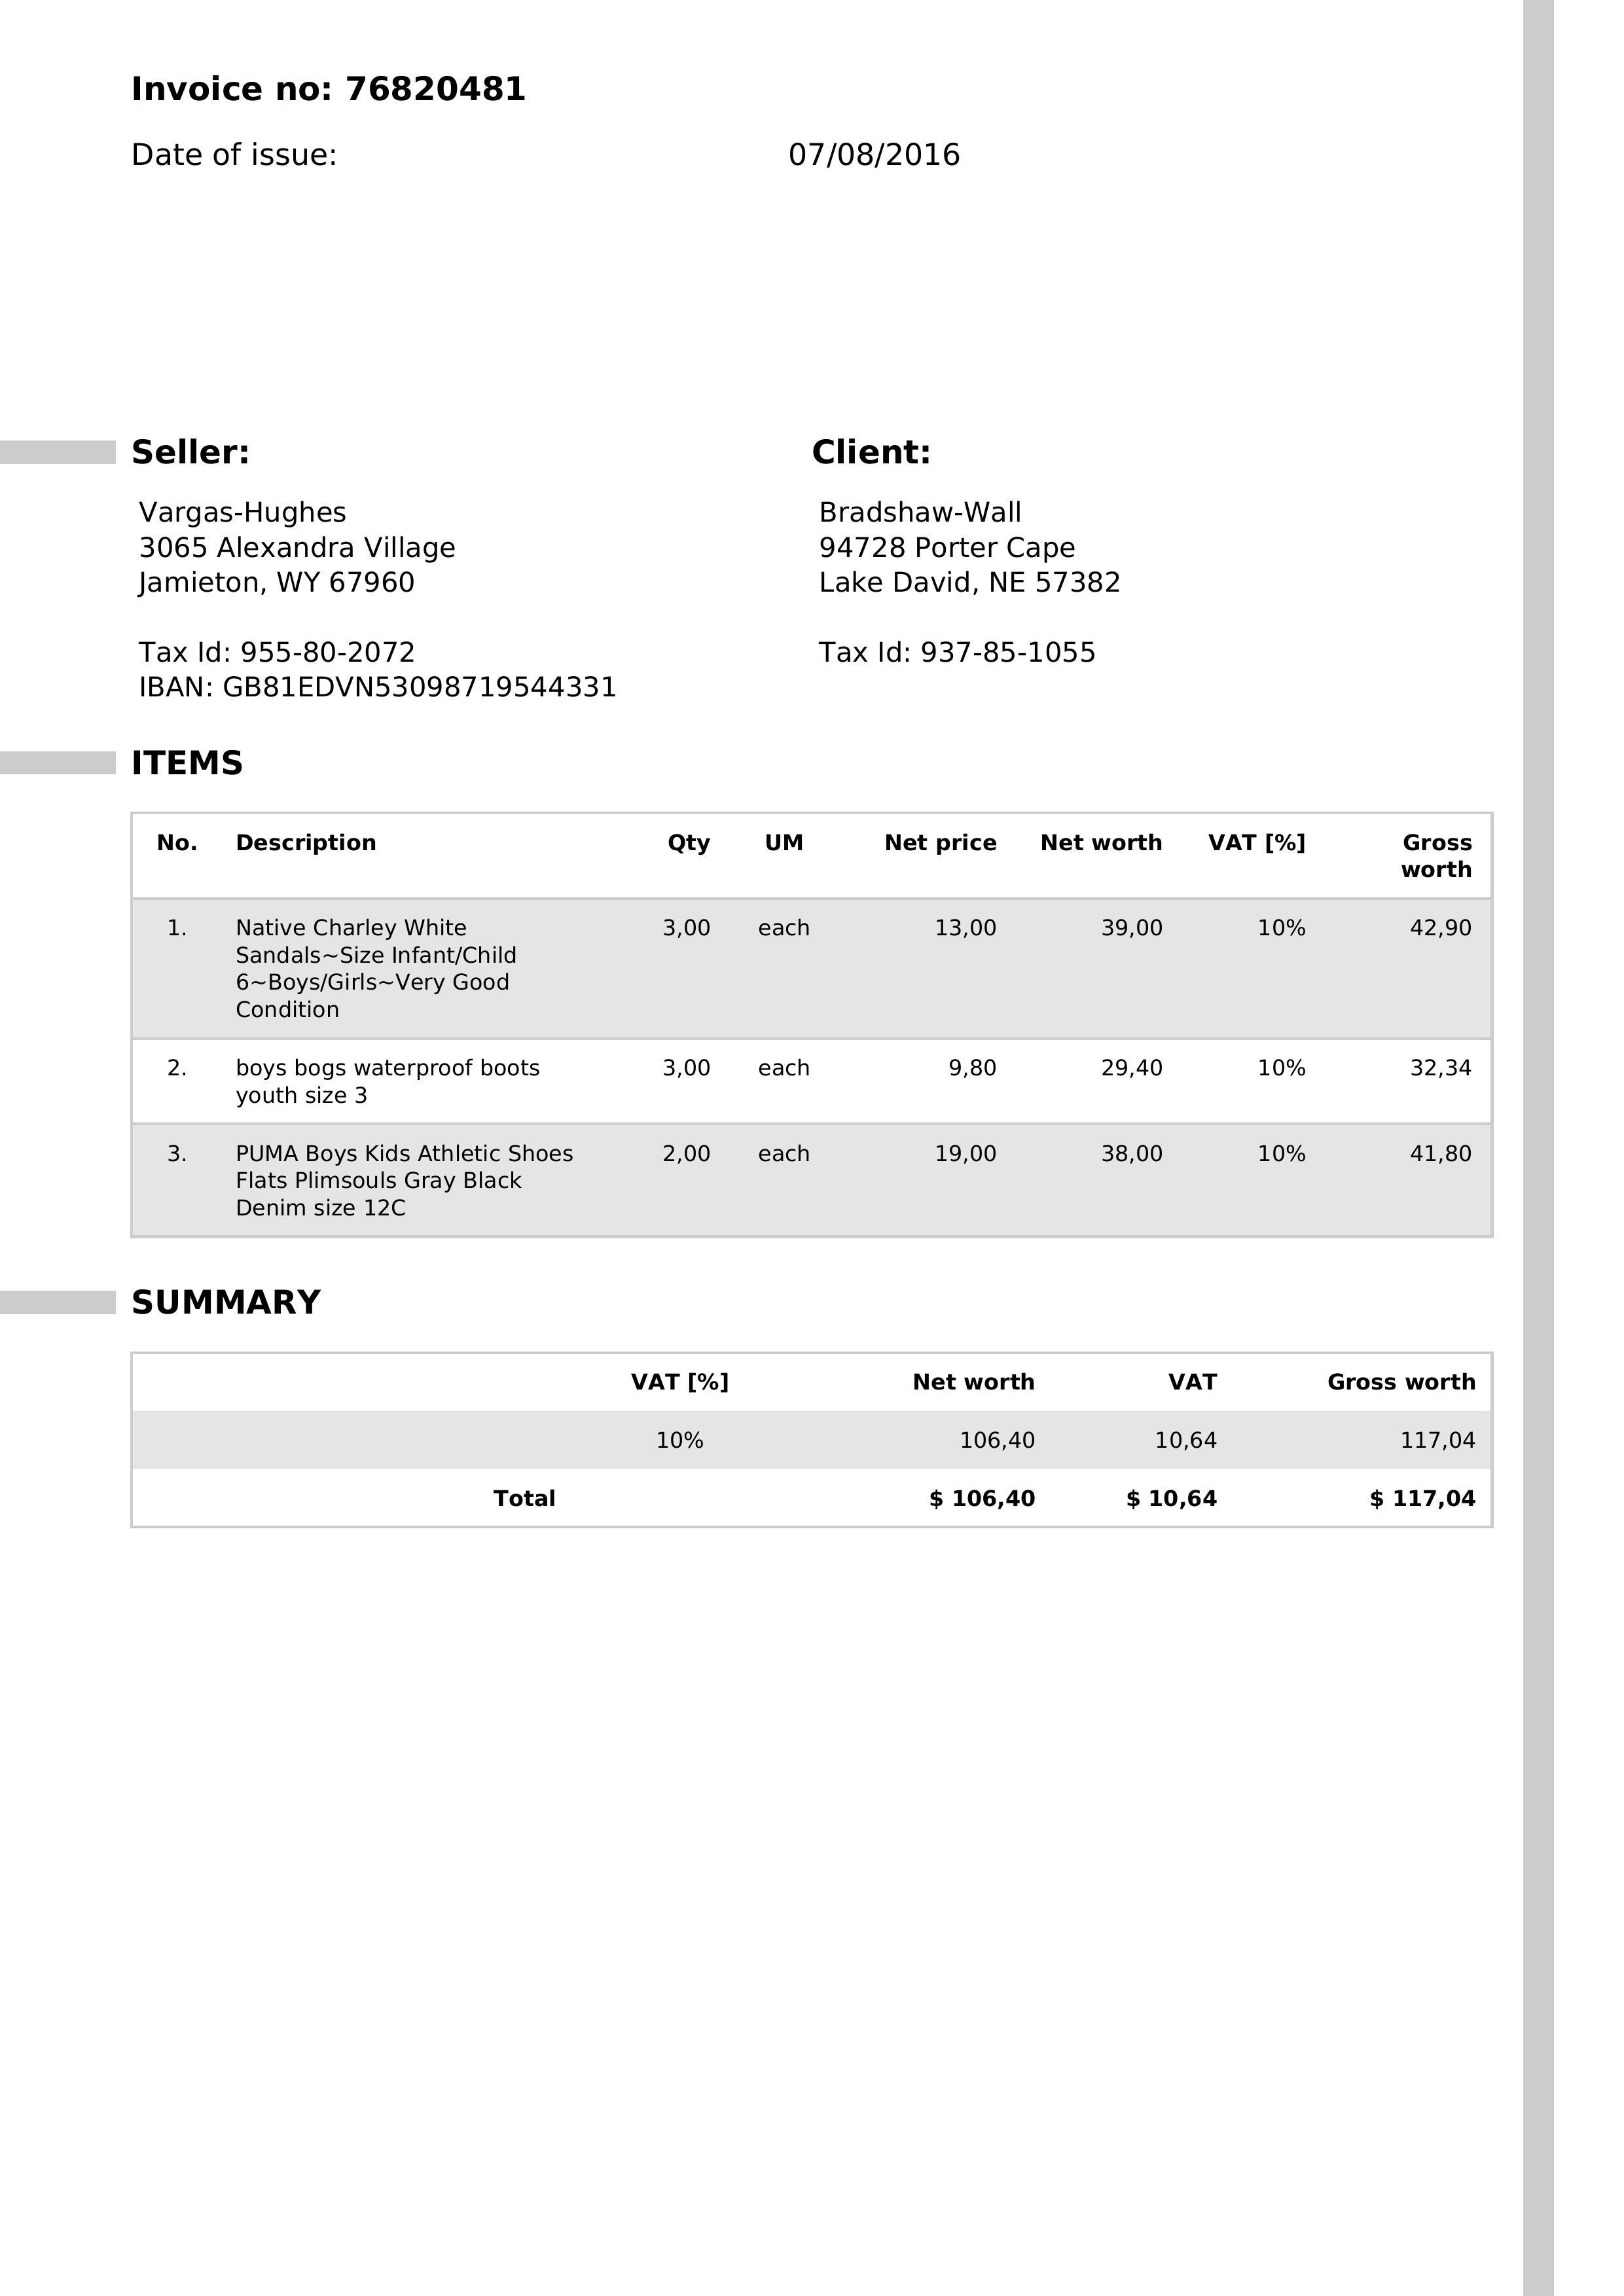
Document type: Invoice